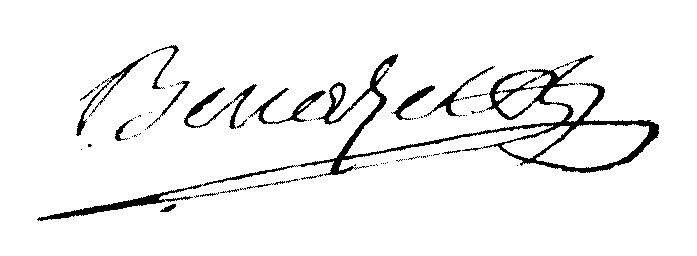
Signature of: clément françois bénazet